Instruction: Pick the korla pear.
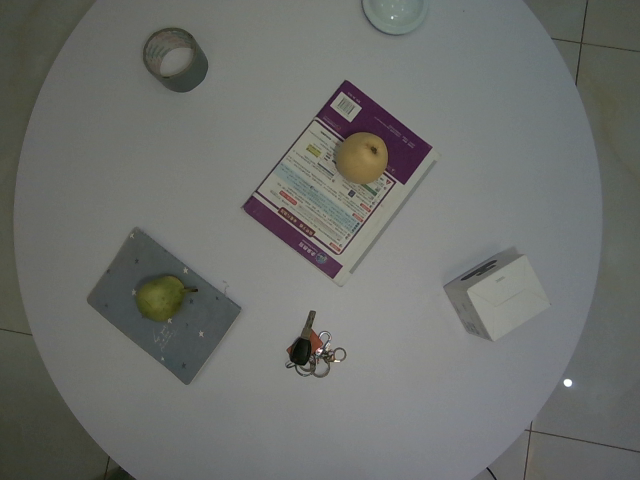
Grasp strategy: vertical